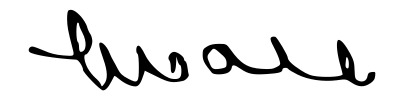
Signature of: mohamed amin didi